Question: Describe the condition in detail:
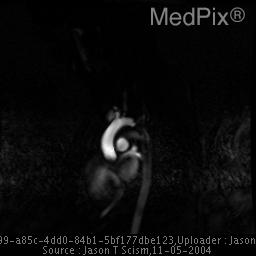
Answer: The disease is discussed as: The term coarctation is derived from the Latin word coarctation, meaning a drawing or pressing together. In medical terminology, coarctation refers to a localized narrowing of the lumen of a vessel producing an obstruction to flow.   Coarctation of the aorta typically occurs in the "juxta-ductal" part of the aorta, or the part near where the ductus arteriosus attaches near the aortic isthmus. Depending on the exact location of the constriction of the aorta, it can be classified as either preductal / isthmic (infantile) coarctation or postductal / juxtaductal (adult type) coarctation. The most frequently encountered type is the postductal / juxtaductal variety.  In the postductal type, the area of the coarctation is located at, or just distal to, the level of the left subclavian artery and ductus arteriosus and usually is short and discrete. In the rarer second type, (preductal, isthmic, or infantile) the area of narrowing usually lies proximal to the ductus arteriosus, somewhere between the left subclavian artery and the left carotid artery. Preductal coarctation is associated with an increased incidence of cardiac defects, and as preductal coarctations do not significantly alter normal fetal blood flow patterns, no collaterals form in utero hence they are typically not seen later in life. Several surgical methods of repair are employed, including end-to-end reanastomosis, subclavian flap aortoplasty, prosthetic patch onlay grafts, and interposition grafts.    Usually, the presence of coarctation alone is indication for an operation. Several techniques are currently used to repair coarctation of the aorta and the method of repair employed is usually tailored specifically to each patient.  Follow-up for these patients depends upon the clinical response to the intervention. The most common complications after coarctation repair are late restenosis and aneurysm formation at the repair site. One of the most common methods of repair of coarctation of the aorta is resection of the involved segment with end-to-end reanastomosis.  Some of the benefits of this particular technique include avoidance of prosthetic materials, excision of ductal tissue, preservation of the left subclavian artery, and relief of left ventricular outflow obstruction.  The current trend in management is to attempt a corrective surgery in neonates and to try transcatheter balloon dilation before surgery in older children and adults. Recently, treatment of aortic coarctation by percutatious catheter interventions has become more widespread, using both balloon dilation and primary stent implantation techniques. These techniques were first regarded mainly as a procedure for the treatment of recurrent coarctation. However, they have gained more widespread acceptance as a procedure for both the unoperated lesions and the recurrent coarctation / restenosis at the site of the procedure. Restenosis is a common complication and is often associated with post stenotic aneurismal dilatation. Follow-up imaging to assess for post surgical success and assessment of potential late complications can be accomplished using various modalities.  Adequate visualization of the entire arch is needed.  Angiography remain the gold standard, however noninvasive imaging with magnetic resonance imaging (MRI) and magnetic resonance angiography (MRA) is becoming more popular.